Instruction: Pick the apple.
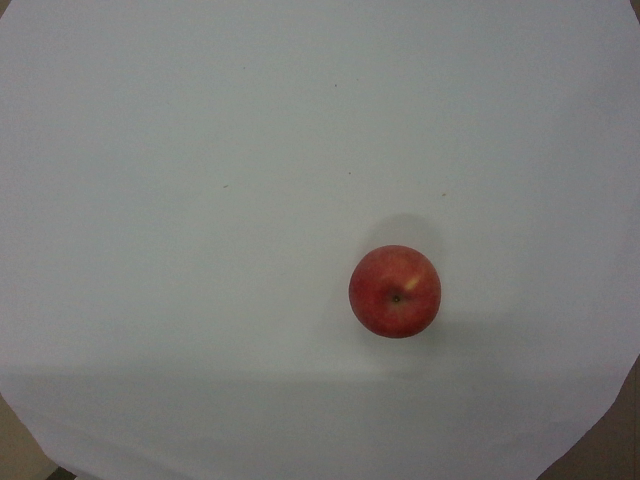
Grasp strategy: vertical